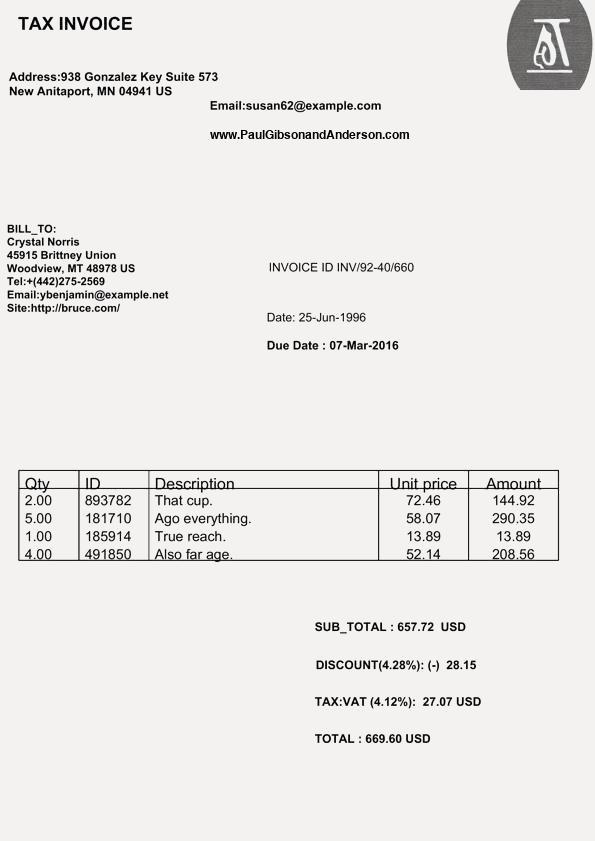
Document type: Invoice